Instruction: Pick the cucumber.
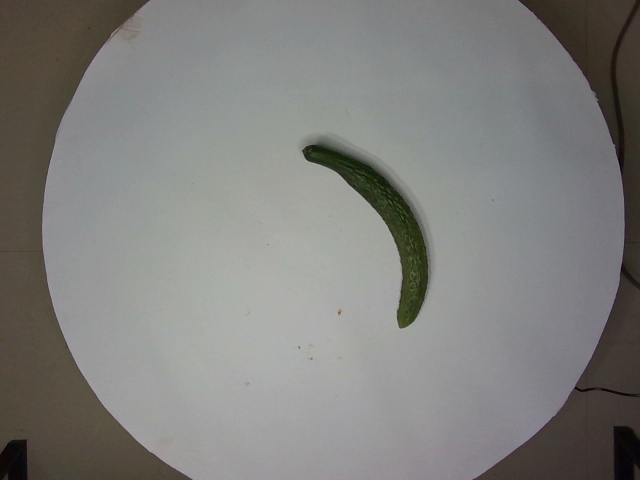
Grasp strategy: vertical